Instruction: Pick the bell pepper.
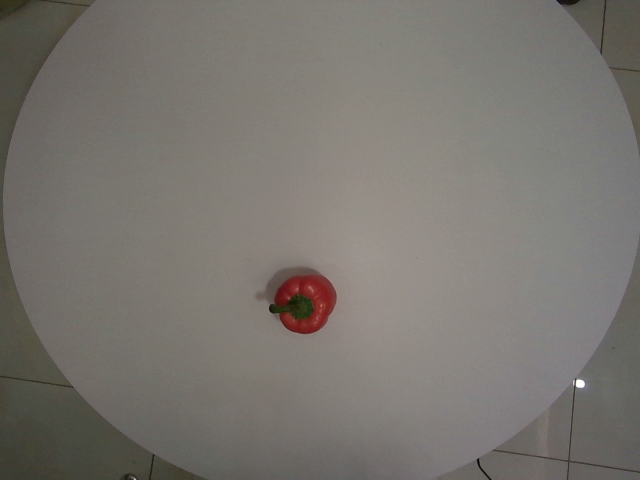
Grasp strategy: vertical